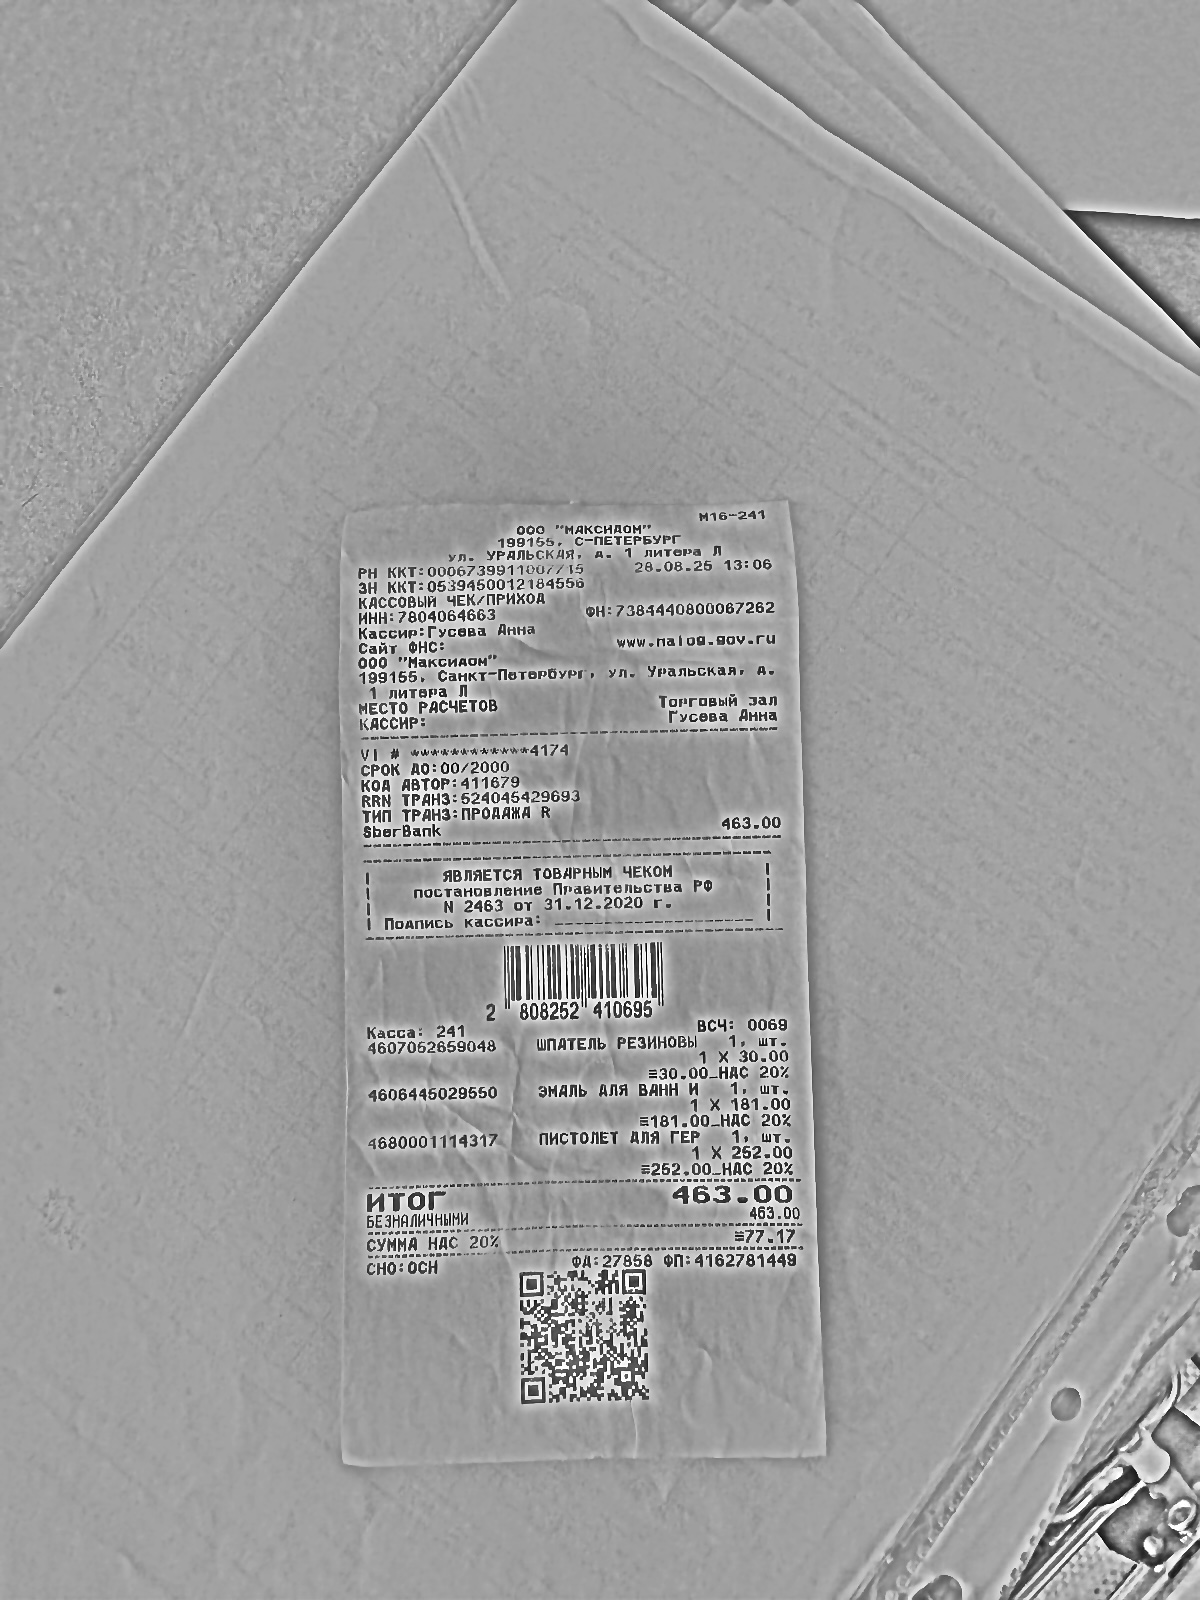
Продавец: ООО 'МАКСИДОМ'
ИНН: 7804064663
Дата: 26.08.25
Товары: ШПАТЕЛЬ РЕЗИНОВЫ; ЭМАЛЬ ДЛЯ ВАНН И; ПИСТОЛЕТ ДЛЯ ГЕР
Количество: 1; 1; 1
Цена: 30.00; 181.00; 252.00
Сумма: 30.00; 181.00; 252.00
Итого: 463.00